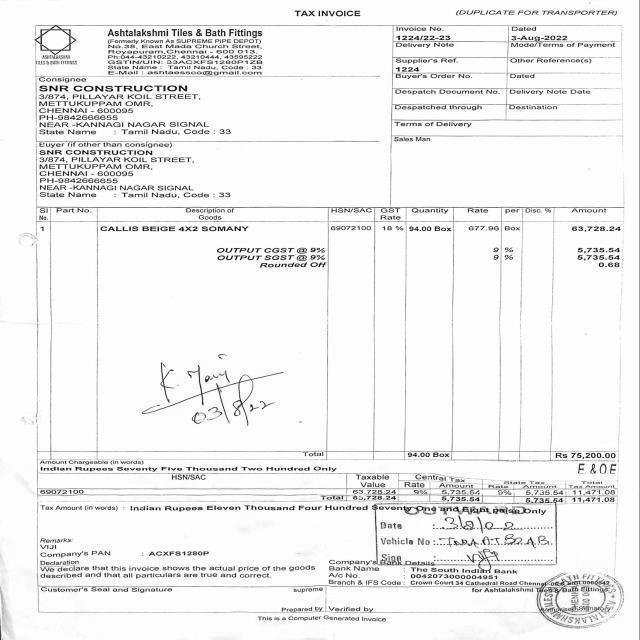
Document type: Invoice